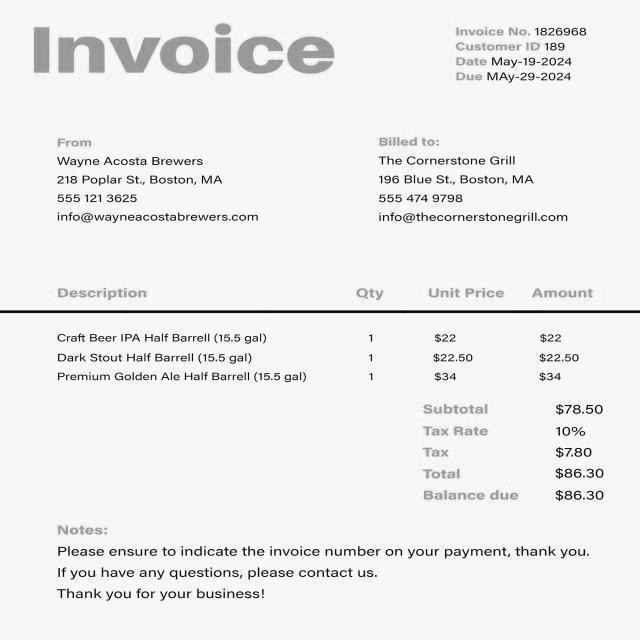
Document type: Invoice